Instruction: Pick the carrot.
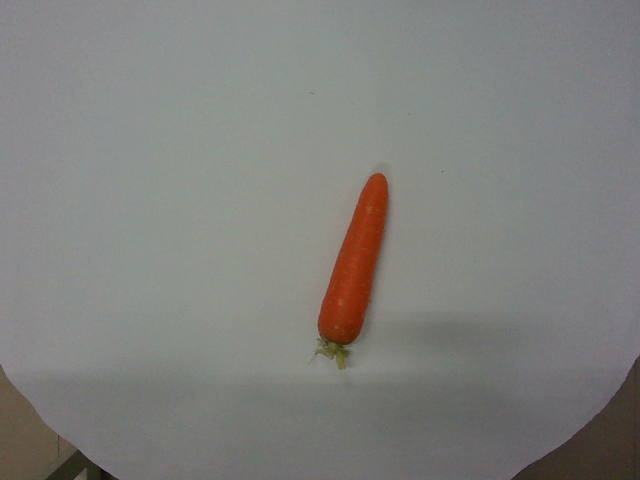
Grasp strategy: vertical